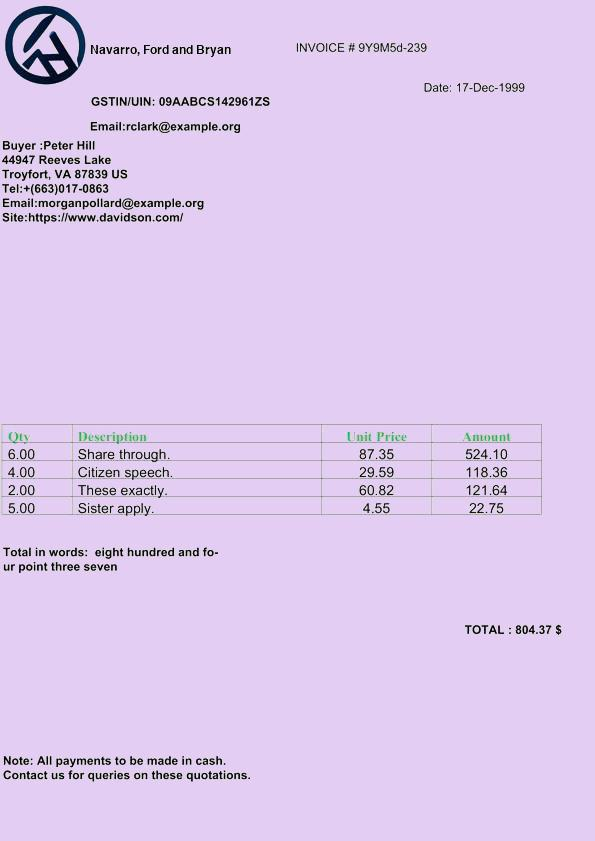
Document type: Invoice